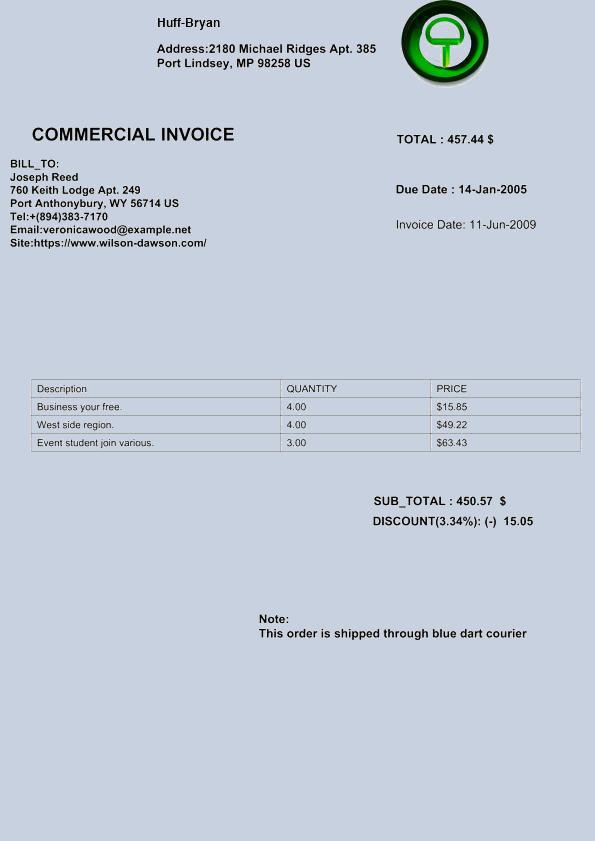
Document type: Invoice